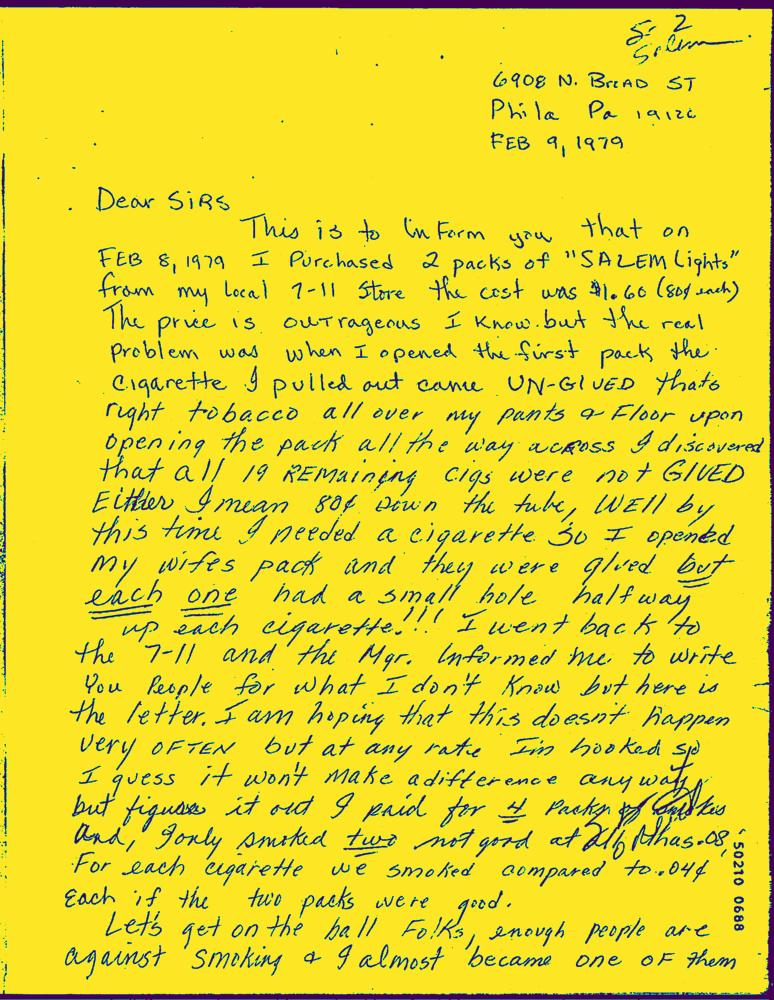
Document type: Hand-Written